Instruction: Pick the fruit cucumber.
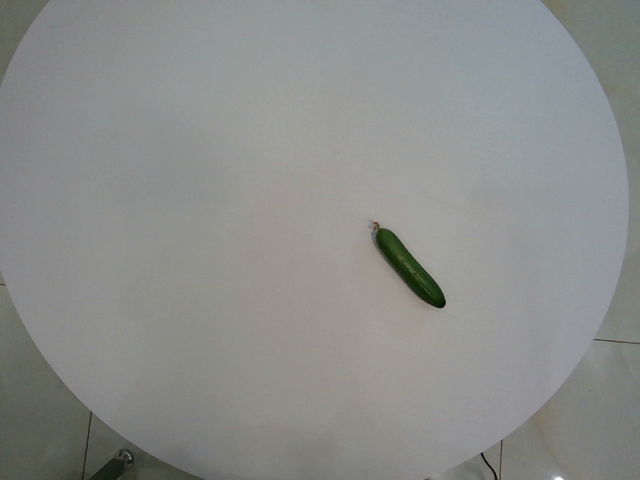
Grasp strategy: vertical